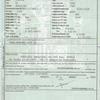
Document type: Invoice